Question: What is the address or location of the property listed in the document?
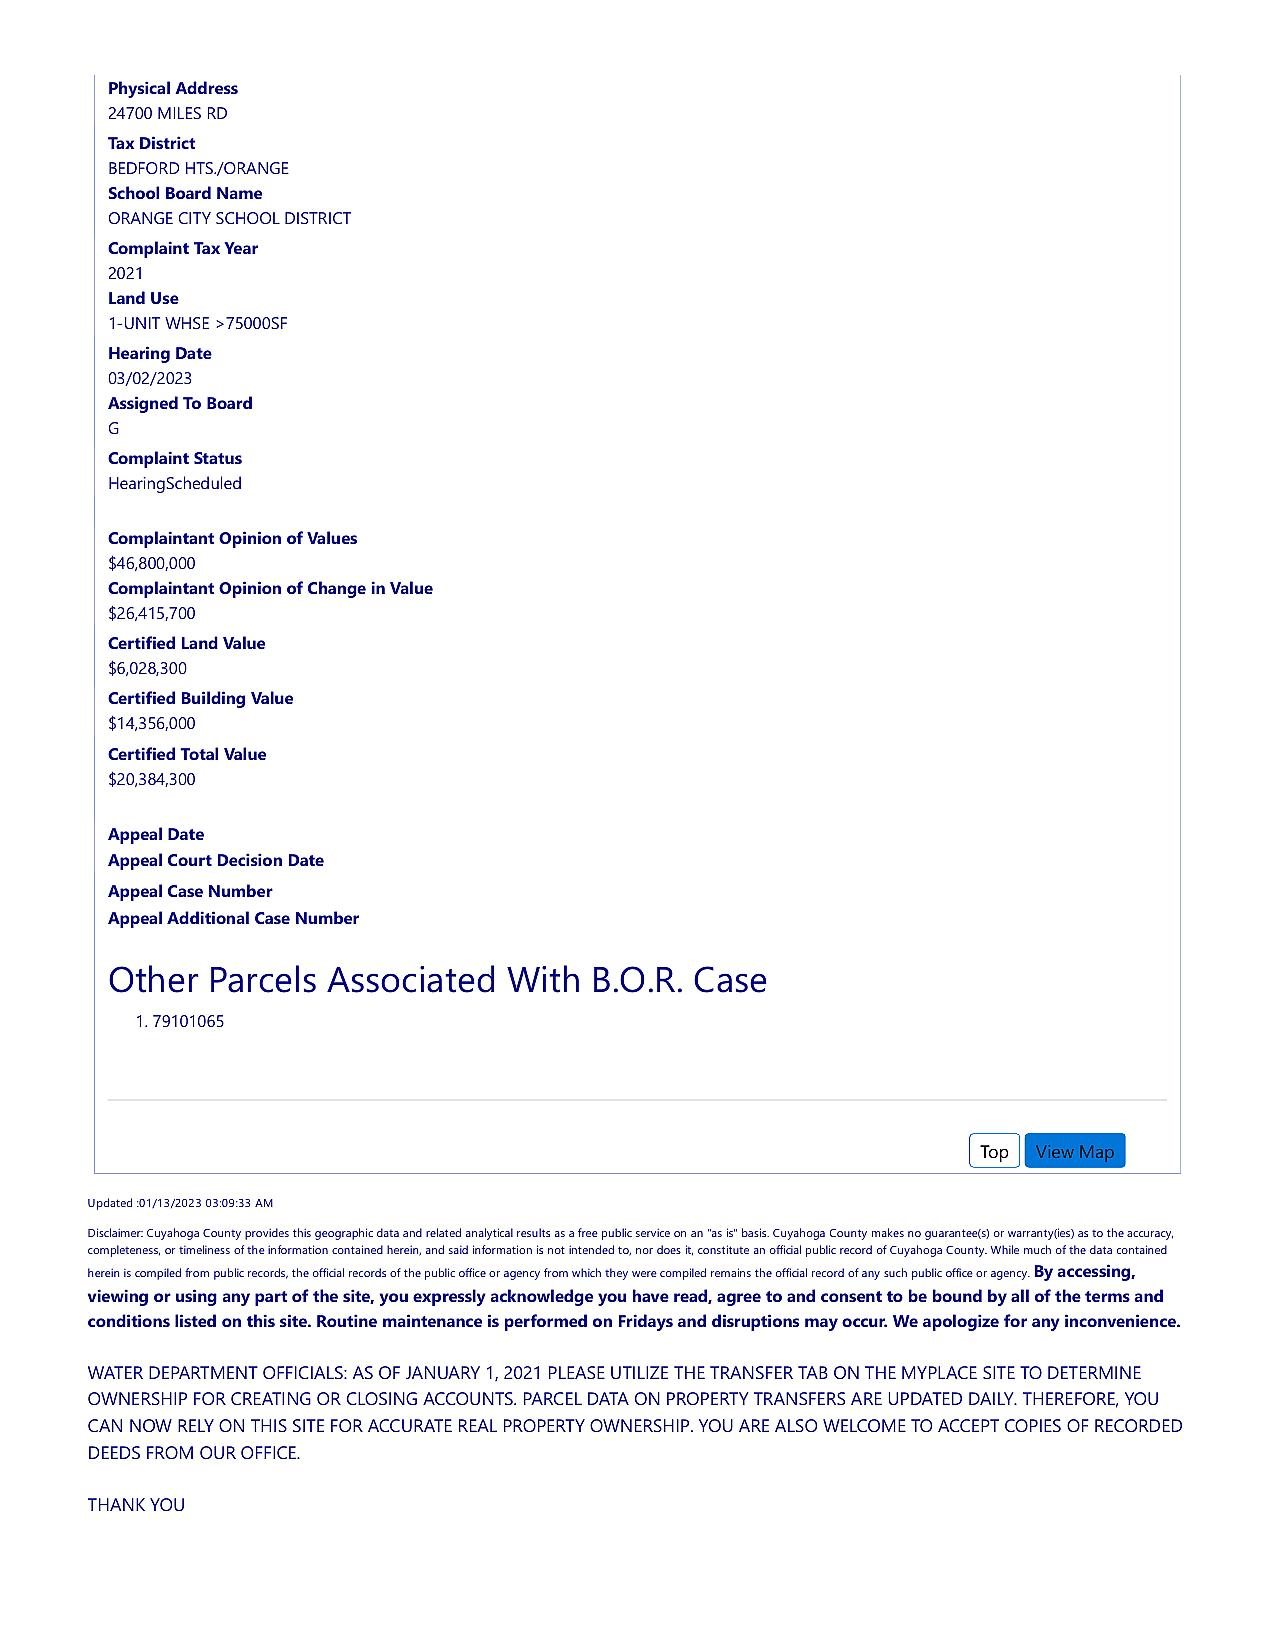
Answer: "24700 MILES RD"